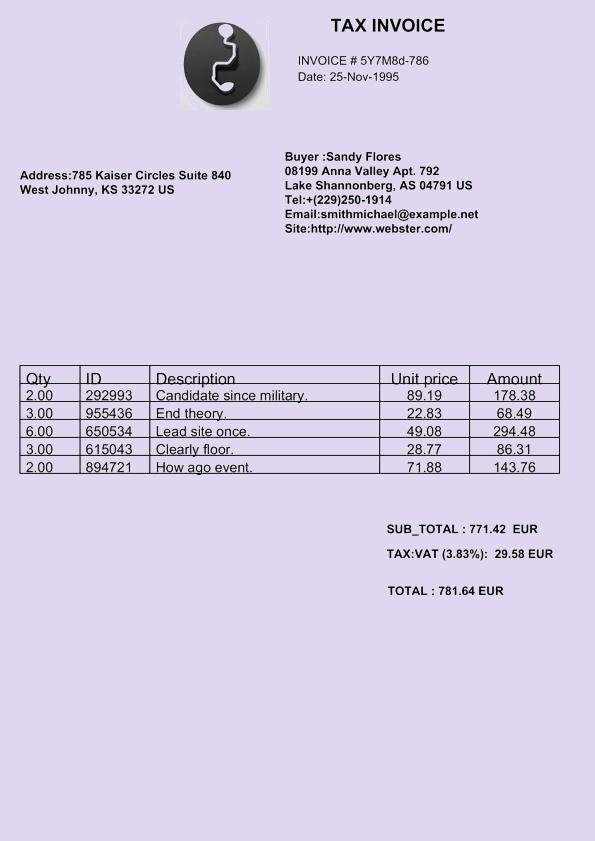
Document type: Invoice